Question: Talk about the condition:
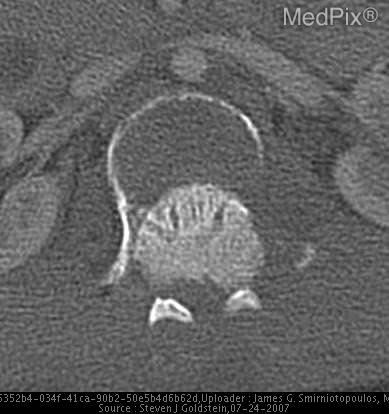
Answer: The disease is discussed as: Diagnostic imaging of acute spinal trauma has and will continue to rely upon plain film and CT examination (1).  However, none of these modalities can assess the cord directly and its relationship to the surrounding structures.  The introduction of MR compatible hardware for spine stabilization and modification of life support devices for use in MR scanning has made imaging of the acutely injured spine possible.  Cord edema and hemorrhage are frequently seen in the acutely traumatized spinal cord.  Cord edema can cause focal enlargement of the cord, but more frequently elongates T1/T2 due to the water content.  This is usually best seen on T2-weighted images as an area of increased signal.  Clinically, it may be important to distinguish an edematous cord from a hemorrhagic contusion (3).  Cord hemorrhages evolve similarly to intracerebral hemorrhage, and therefore acute hemorrhages tend to have low T1 and T2 signal characteristics.  On the T2-weighted sequences, the hemorrhagic low signal portion is often surrounded by a ring of high signal intensity edema.  Finally, cord maceration and transection represent the most severe form of cord injury.  This is usually seen as a loss of cord signal or marked inhomogenity of signal where the cord should be.  In this particular case, the thoracolumbar junction acts as a fulcrum, tending to produce flexion-compression (i.e., burst) fractures, with motion instability and a tendency to produce retropulsion of the fracture fragment.